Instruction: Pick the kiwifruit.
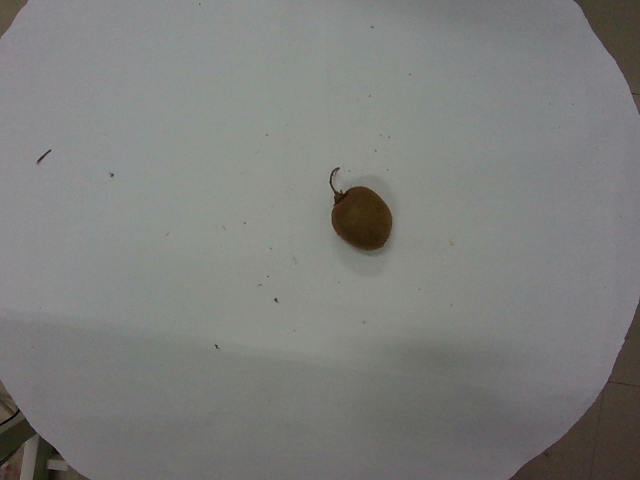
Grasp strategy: vertical